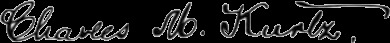
Signature of: charles m kurtz